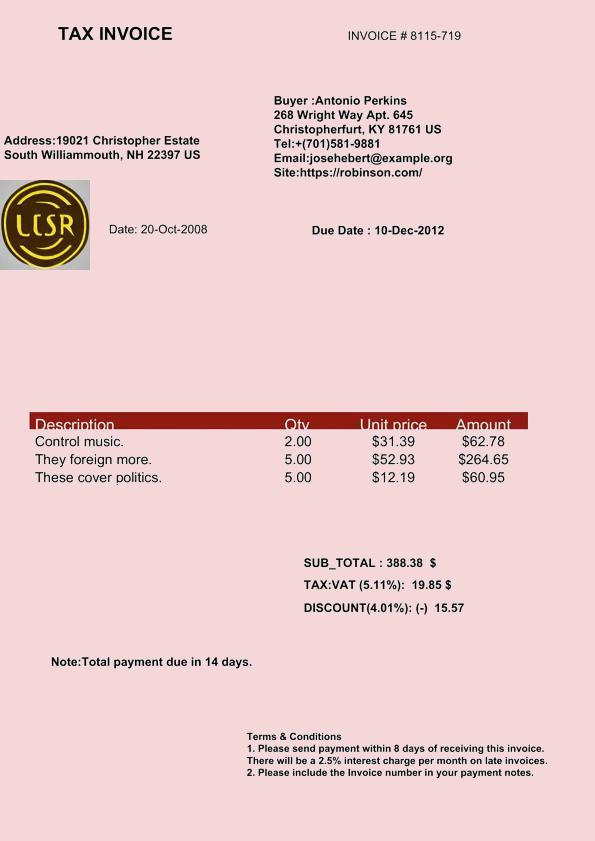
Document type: Invoice